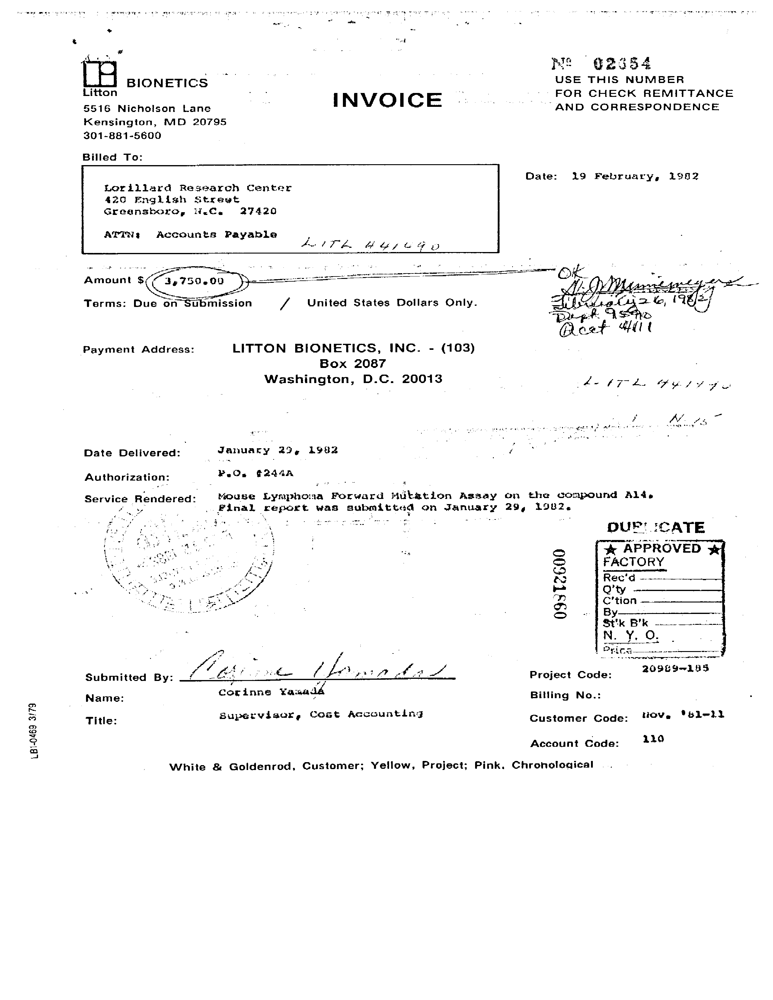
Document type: Invoice